Question: Talk about the condition:
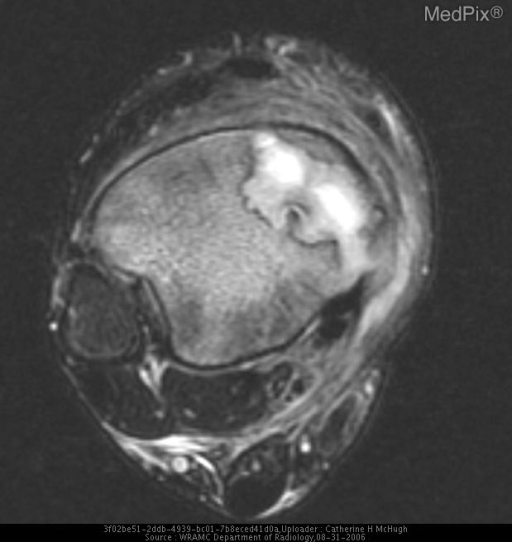
Answer: The disease is discussed as: Osteomyelitis may result from open injury to bone and surrounding soft tissue, from hematogenous and local spread from adjacent tissues and as a postoperative complication(1). The specific organism isolated in bacterial osteomyelitis is often associated with the age of the patient or a common clinical scenario (i. e., trauma or recent surgery). Staphylococcus aureus is implicated in most patients with acute hematogenous osteomyelitis. Staphylococcus epidermidis, S. aureus, Pseudomonas aeruginosa, Serratia marcescens and Escherichia coli are commonly isolated in patients with chronic osteomyelitis.

Treatment generally involves clinical evaluation, imaging evaluation for disease extent, laboratory determination of microbial etiology and susceptibilities, antimicrobial therapy and, if necessary, debridement, dead-space management and stabilization of bone.  Localized bone pain, erythema and drainage around the affected area may be present. The cardinal signs of subacute and chronic osteomyelitis include draining sinus tracts, deformity, instability and local signs of impaired vascularity, range of motion and neurologic status.

When there is clinical suspicion for osteomyelitis after physical examination and history, baseline radiographs should be performed followed by magnetic resonance imaging when available to define the extent of osteomyelitis and cellulitis. When MRI is not available, bone scans are useful for determining the extent of the infection. Laboratory tests may show leukocytosis (especially in the acute presentation) and elevations in the erythrocyte sedimentation rate and C-reactive protein level may be noted. Blood cultures are positive in as high as one-half of children with acute osteomyelitis.

In acute osteomyelitis, the radiographs may be negative or may show only soft tissue swelling and periosteal reaction. Evidence of medullary destruction may not appear until approximately two weeks after the onset of infection. Positive radiographic findings, when present include osteolysis, periosteal reaction and sequestra (segments of necrotic bone separated from living bone by granulation tissue).

A bone abscess found during the subacute or chronic stage of hematogenous osteomyelitis is known as a Brodie's abscess.  Magnetic resonance imaging (MRI) is the most sensitive test for evaluating osteomyelitis and the areas of osteomyelitis and cellulitis show high signal intensity on T2-weighted MR images enhancement on postcontrast T1-weighted MR images.